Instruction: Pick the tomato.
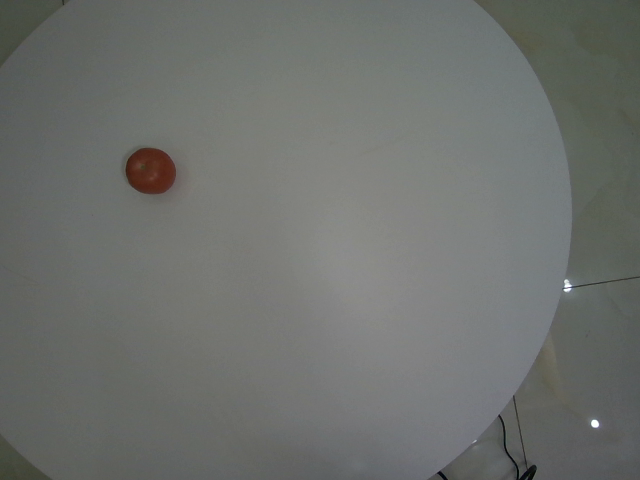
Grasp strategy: vertical